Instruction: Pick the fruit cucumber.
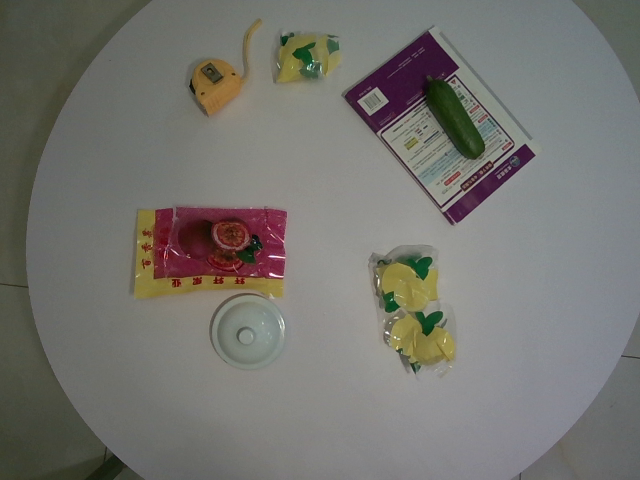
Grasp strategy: vertical